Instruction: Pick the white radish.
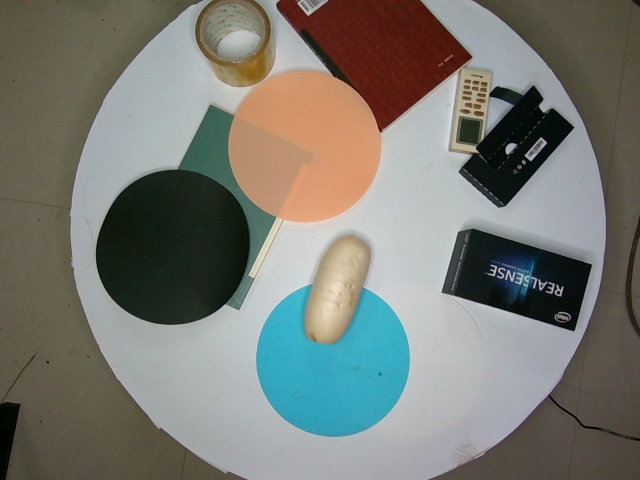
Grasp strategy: vertical